Question: Can you provide the account number mentioned in the document?
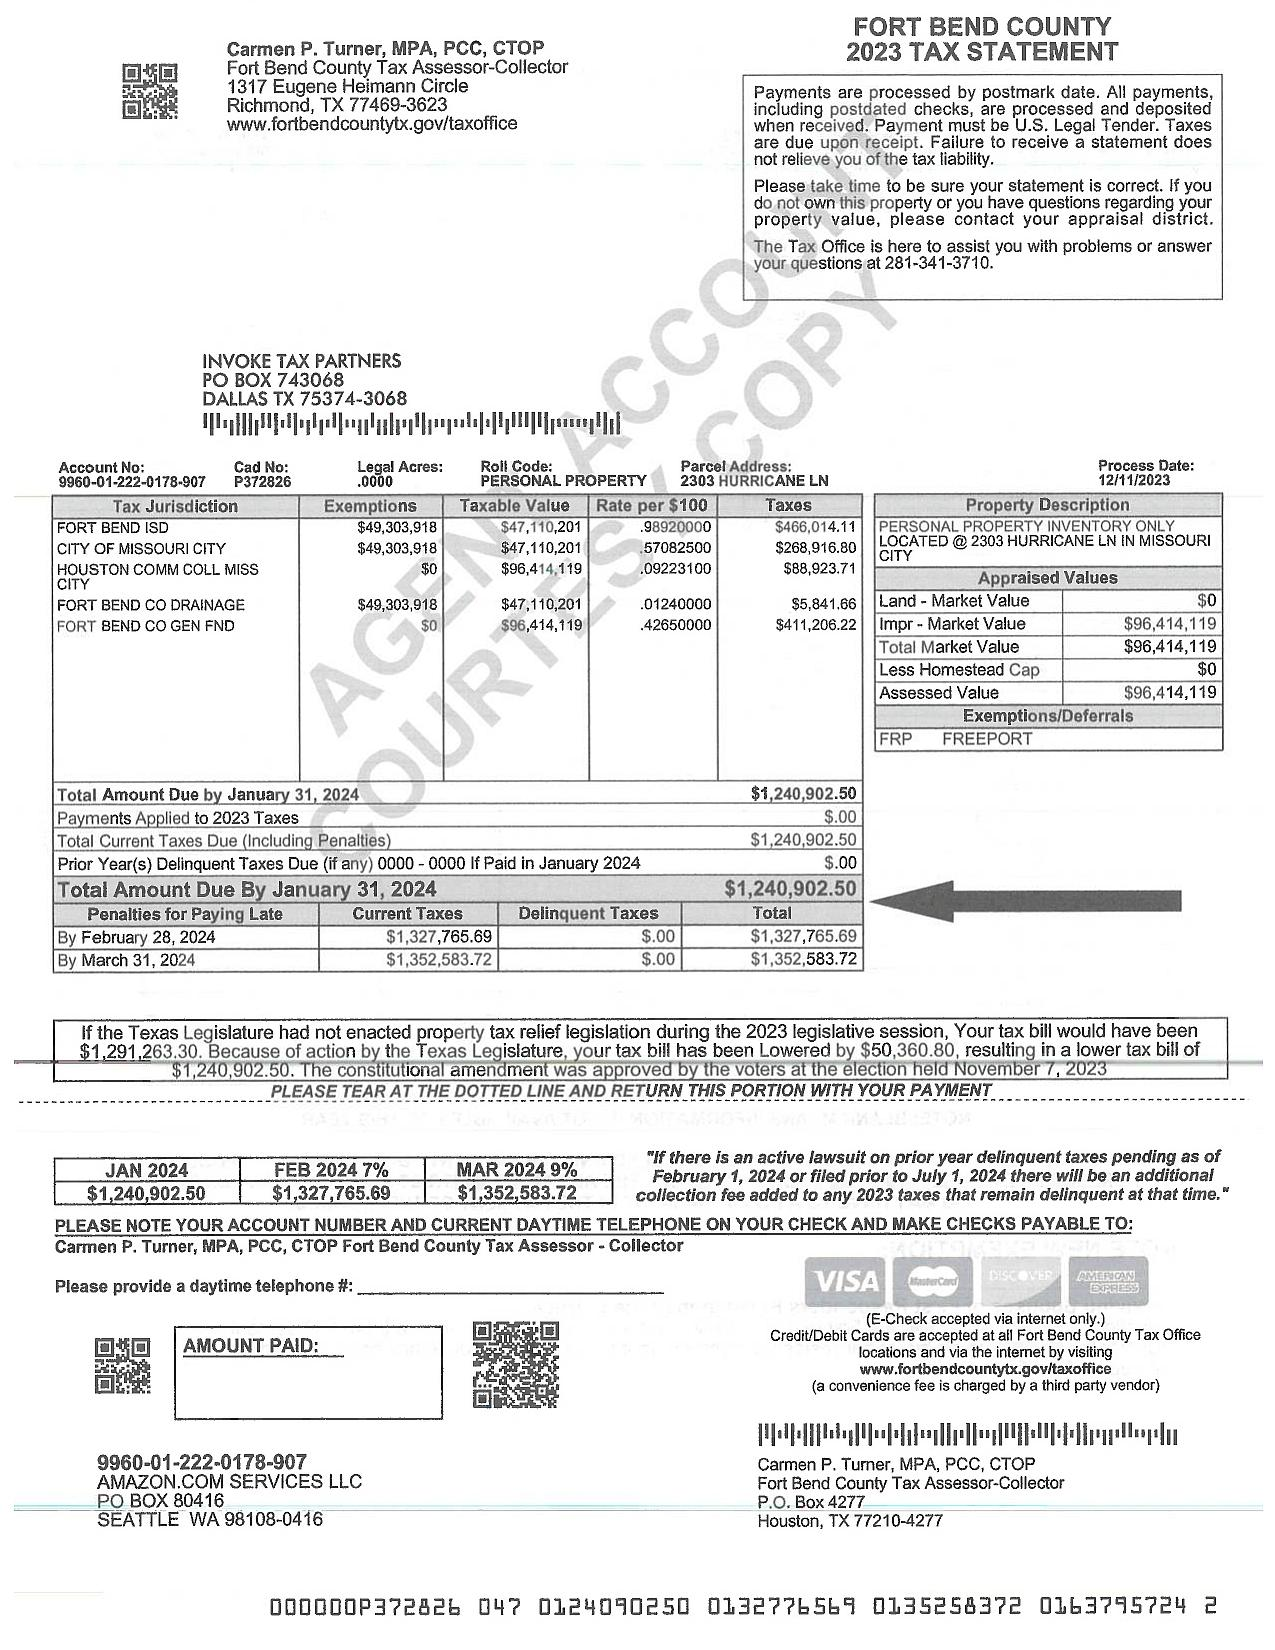
Answer: "9960-01-222-0178-907"